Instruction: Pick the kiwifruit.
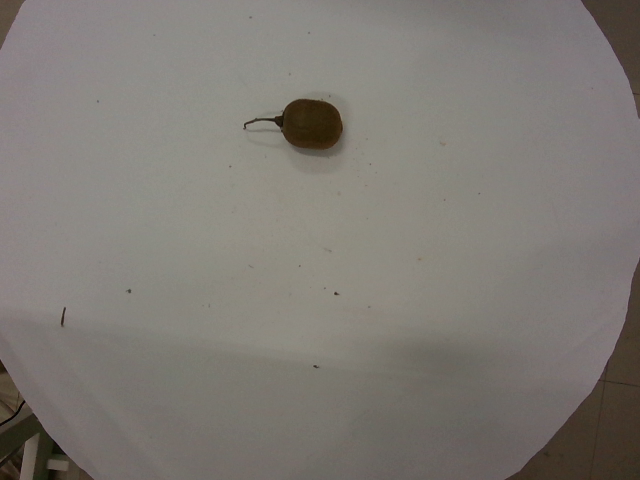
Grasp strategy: vertical